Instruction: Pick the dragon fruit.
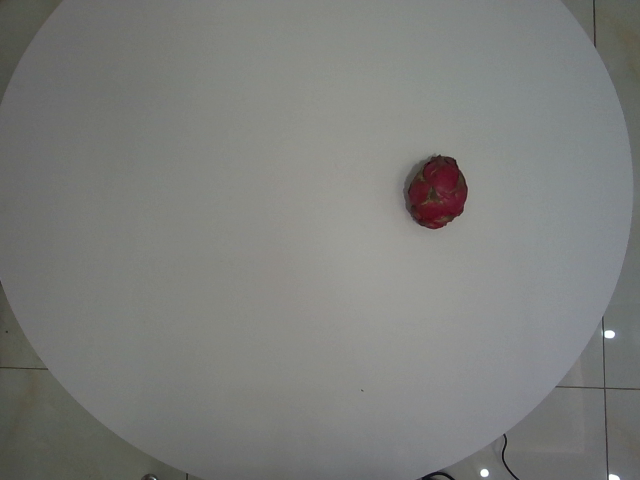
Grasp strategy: vertical